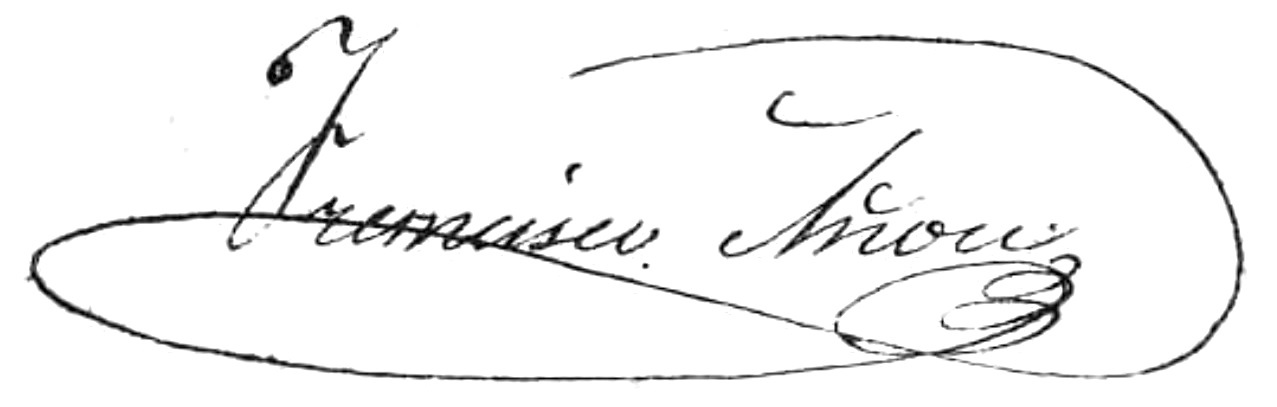
Signature of: francisco añón paz